Question: How is the property described in the document?
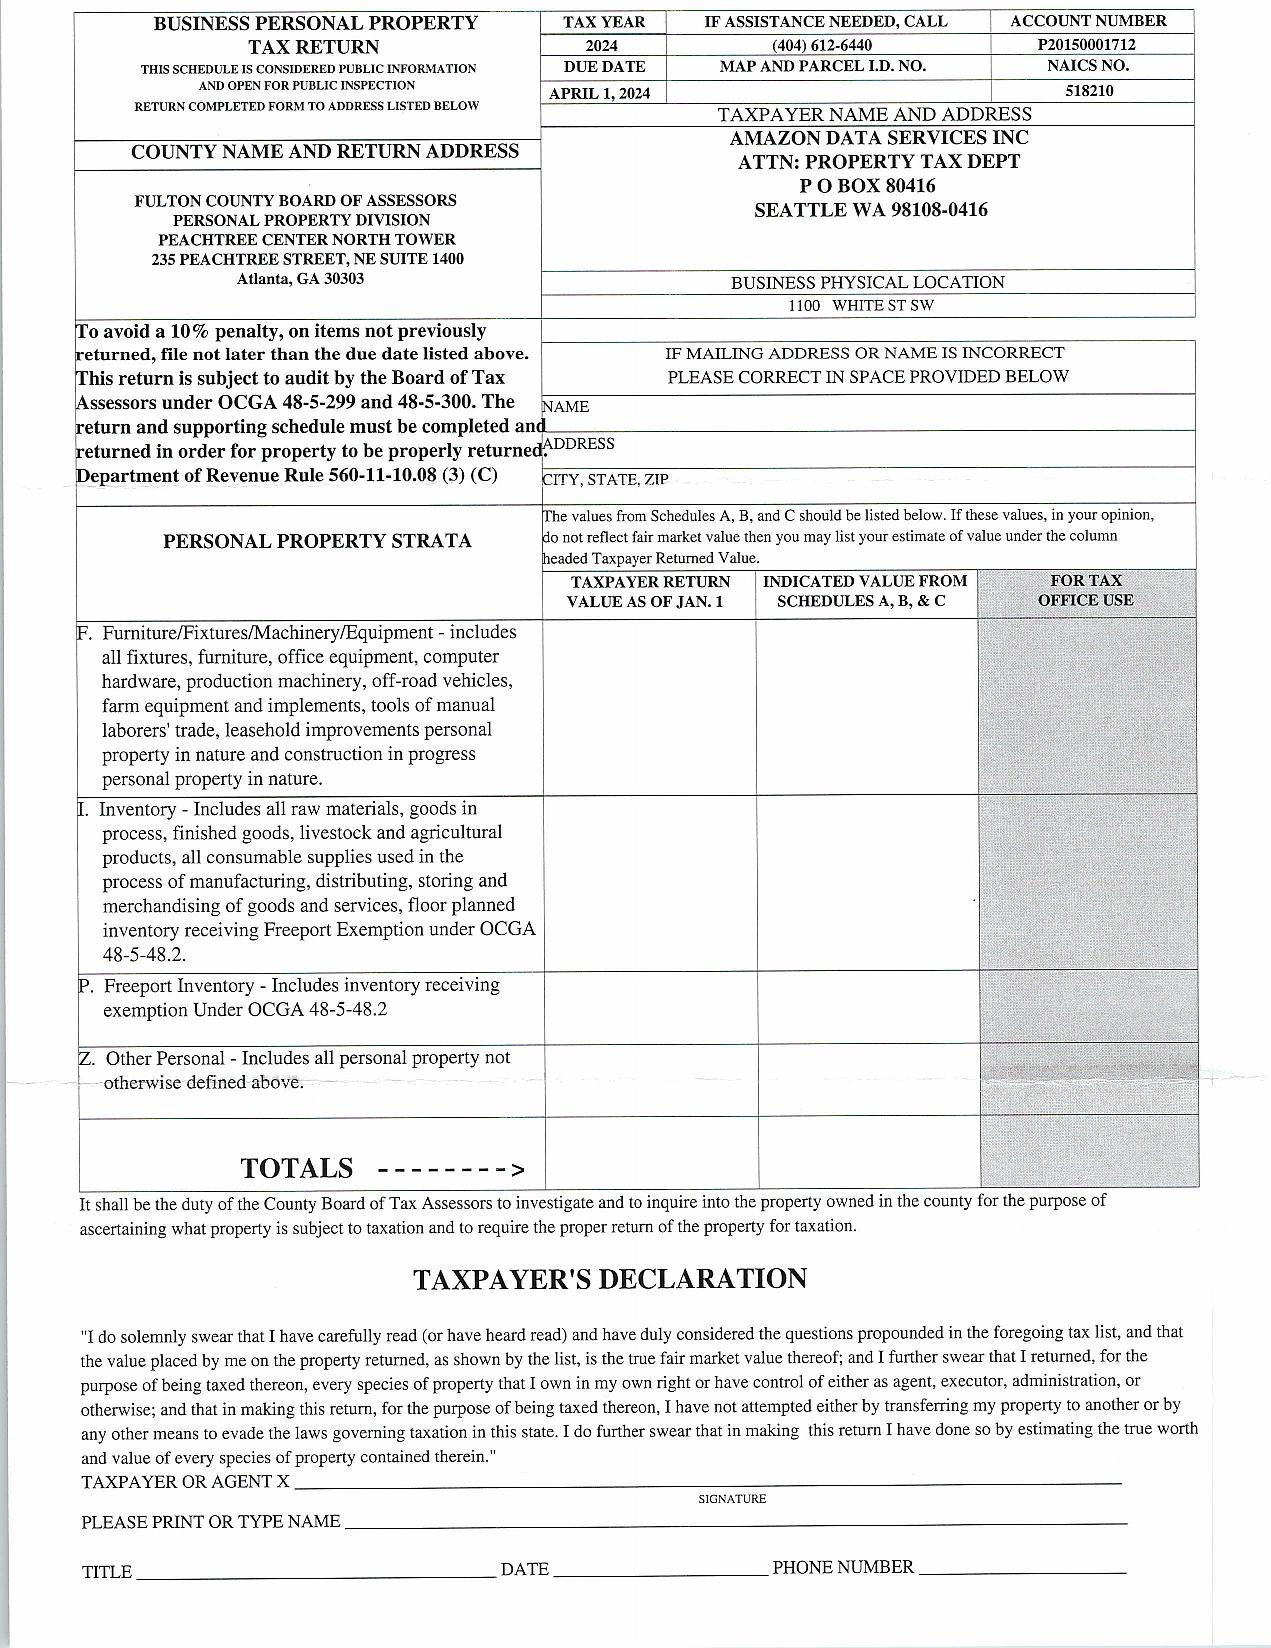
Answer: "F. Furniture/Fixtures/Machinery/Equipment - includes all fixtures, furniture, office equipment, computer hardware, production machinery, off-road vehicles, farm equipment and implements"